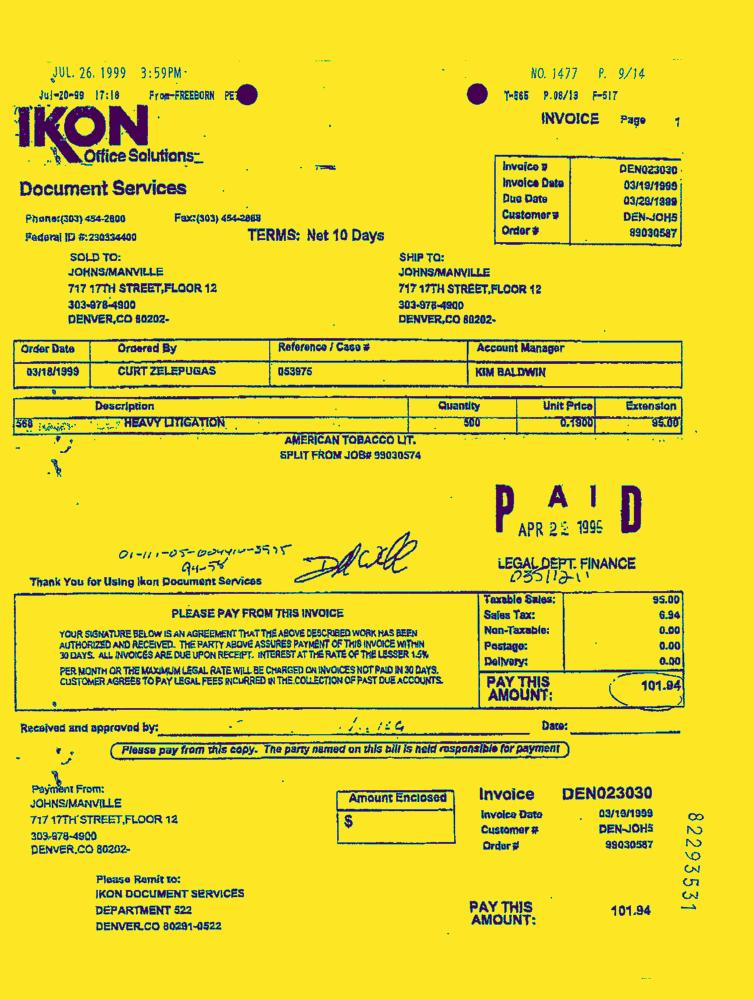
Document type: Invoice-Doc